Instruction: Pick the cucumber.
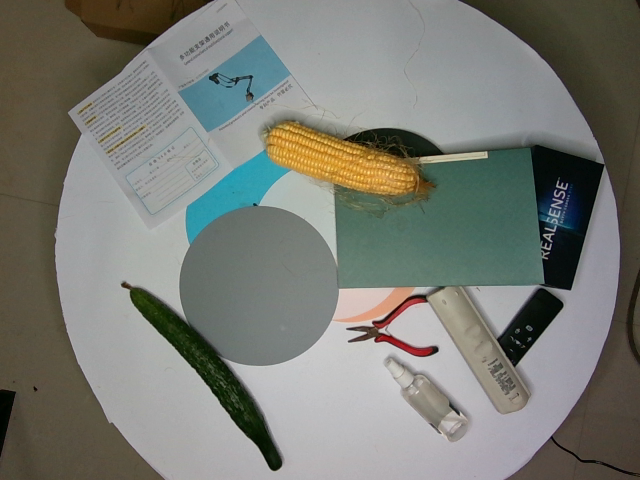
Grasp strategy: vertical